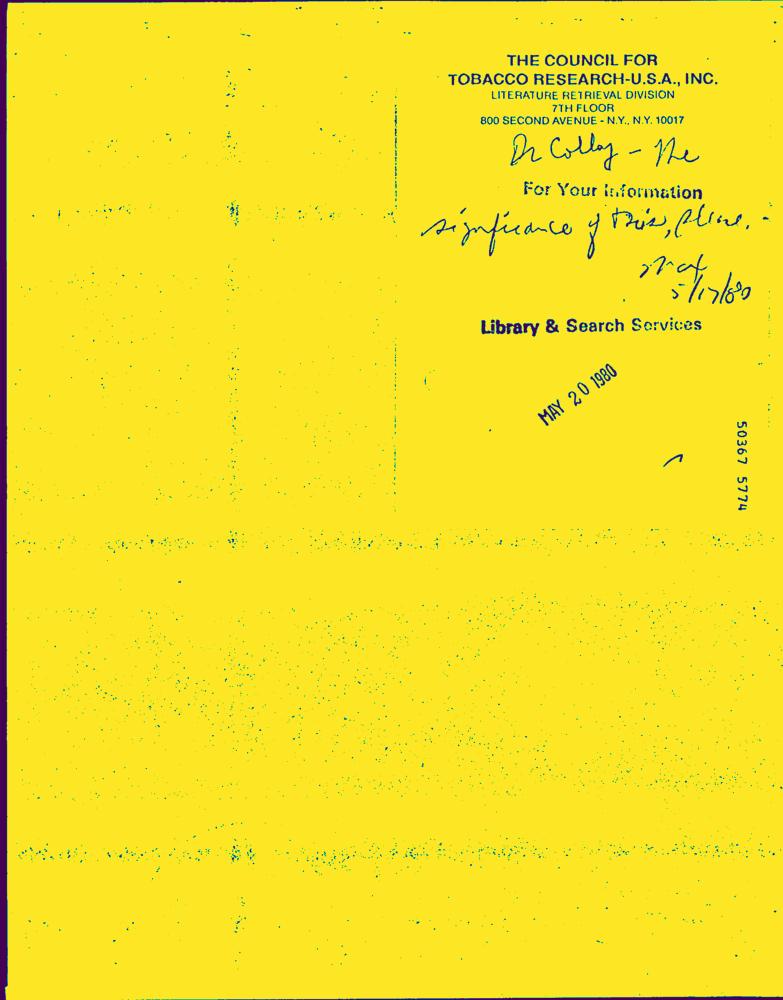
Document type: Hand-Written